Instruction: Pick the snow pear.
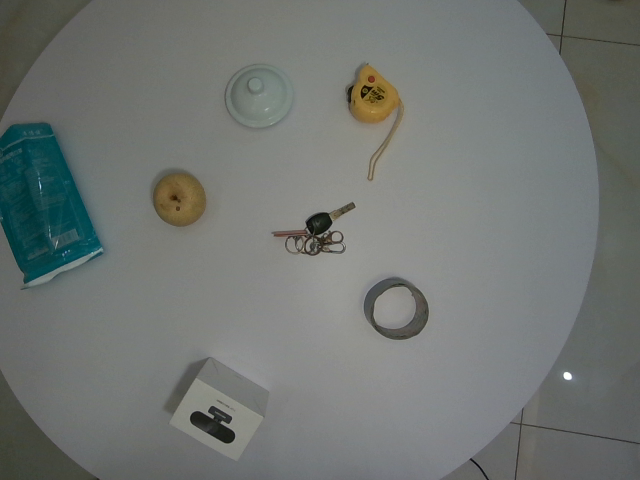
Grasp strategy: vertical